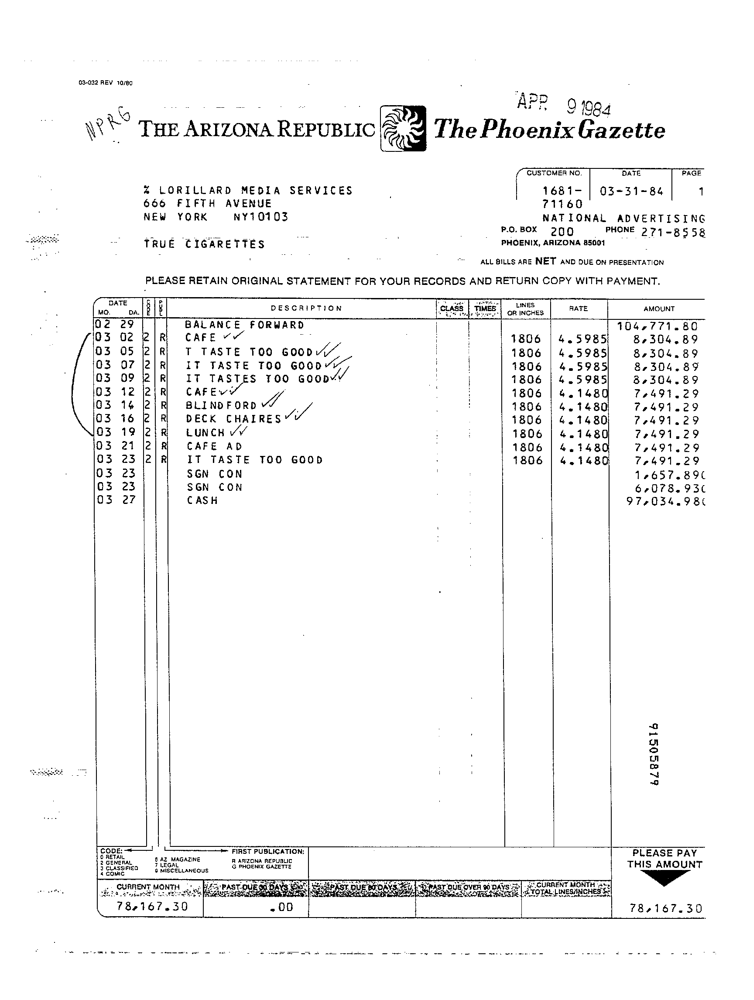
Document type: Invoice